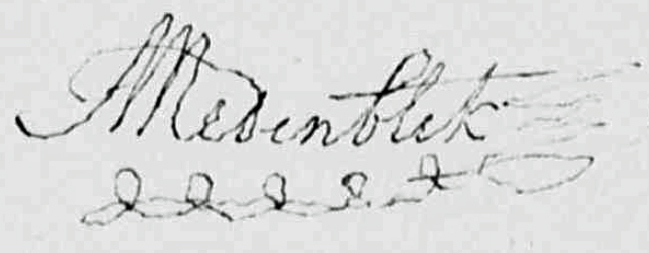
Signature of: anthony medenblik